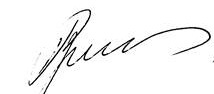
Signature of: augusts brigmanis